Question: What jurisdiction, city, or county is the document associated with?
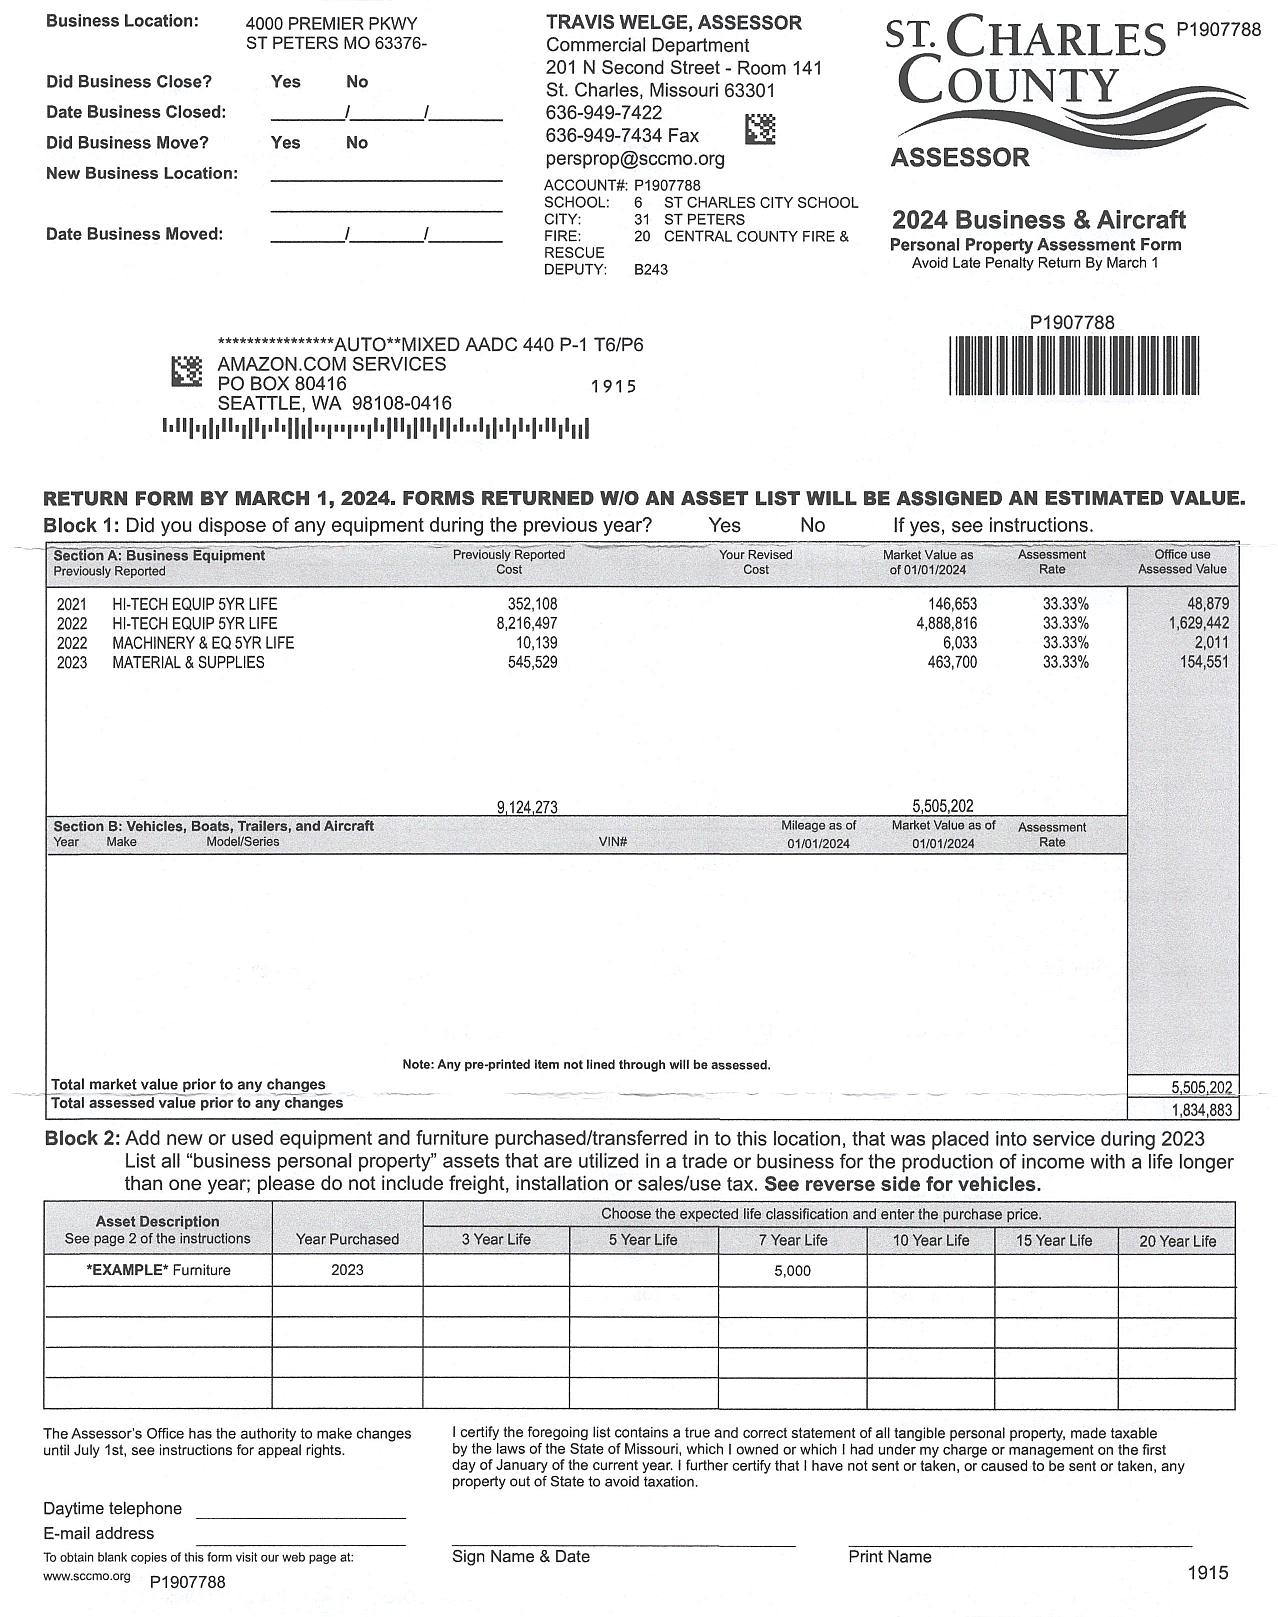
Answer: "St. Charles County"